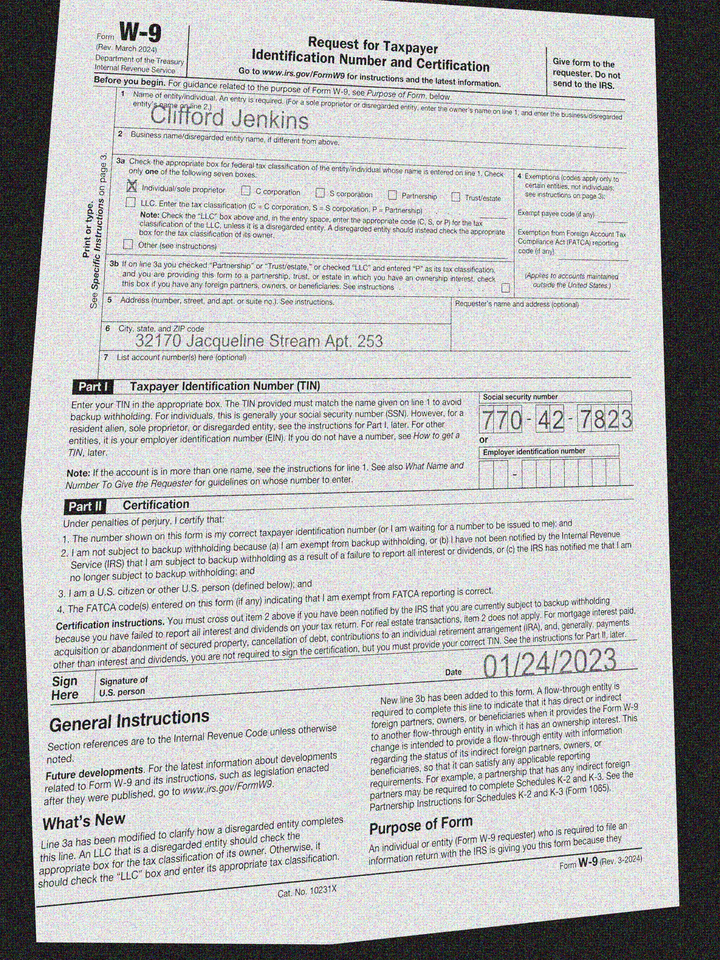
adr1: 32170 Jacqueline Stream Apt. 253
cbx: yes
ssn: 770427823
enm: Clifford Jenkins
sdt: 01/24/2023